Question: Explain the disease:
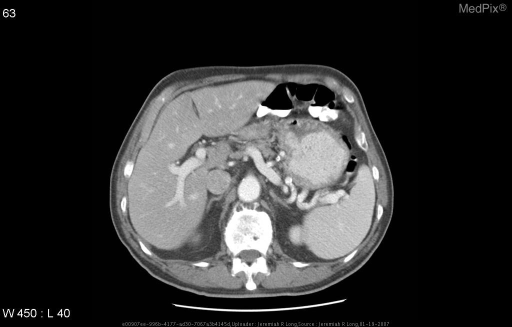
Answer: The disease is discussed as: Adenocarcinoma of the gastroesophageal (GE) junction is notable in that its incidence that increased more than any other malignancy in the western world.  The reasons for such an increase are unknown. (1)  There are three classifications of this type of cancer:  Type I mainly involves the distal esophagus, Type II is primarily located at the GE junction, and Type II mainly involves the subcardial/proximal stomach region. (3)  GE junction adenocarcinoma can either arise from the esophagus or proximal gastric area.  It is very difficult to determine the primary cancer site. (1) Risk factors for gastric adenocarcinoma include familial adenomatous polyposis, gastric adenomas/ dysplasia,  chronic atrophic gastritis,  gastric metaplasia, diet high in nitrates, and Helicobacter pylori infection.  Risk factors for esophageal adenocarcinoma include smoking, obesity, and Barrett’s esophagus- patients affected with Barrett’s esophagus have a 30-40% higher chance of developing cancer. (4)

Radiological evaluation of GE adenocarcinoma should be able to determine tumor spread and response to chemotherapy.  The sensitivity of CT for detection of distant metastases ranges between 50% to 90%.  Of those shown to have only local disease with CT, FDG-PET detected metastatic disease in approximately 20% more cases. In addition, esophageal ultrasound (EUS) can differentiate between stages T1/T2 and stages T3/T4 with an accuracy > 90%.  Assessment of tumor response to chemotherapy by FDG-PET correlates with tumor regression proven by histology and can predict patient outcome as early as 2 weeks after initiation of therapy. (5)